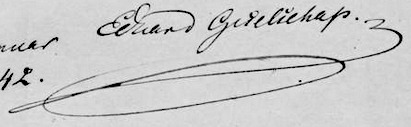
Signature of: eduard geselschap